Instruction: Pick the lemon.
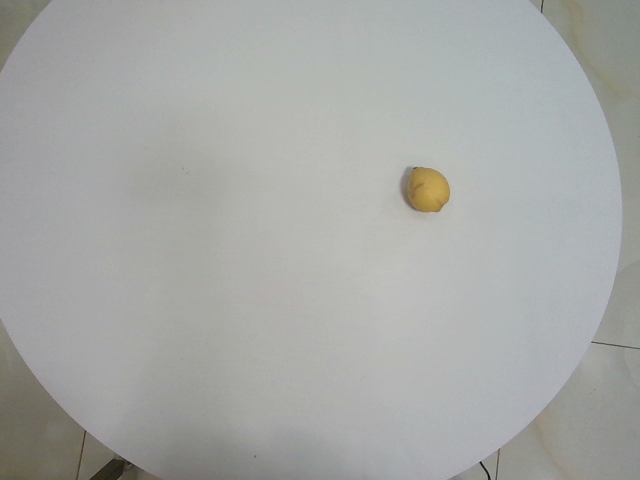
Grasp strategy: vertical